Question: Explain the disease:
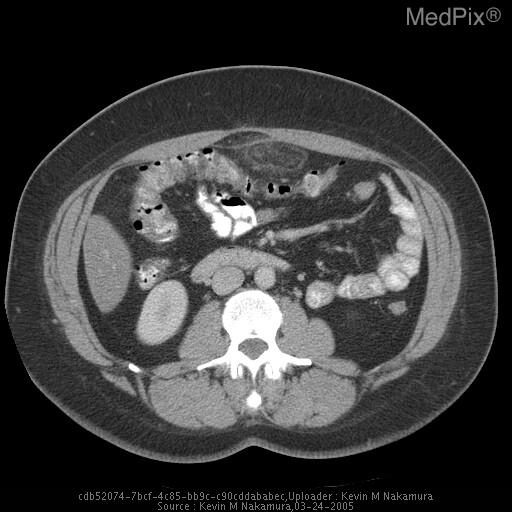
Answer: The disease is discussed as: Omental torsion is a rare diagnosis - only 250 cases have been reported.  They may be thought of as primary or secondary.  Primary factors that predispose a patient to this condition include an accessory omentum, bifid omentum, irregular accumulations of omental fat in the obese, and a narrowed omental pedicle.  The higher incidence of right-sided torsion is thought to be due to the greater size and mobility of omentum on that side.  Secondary torsion is more common, and is usually associated with cysts, tumors, foci of intraabdominal inflammation, postsurgical scarring, or hernia sacs.

Clinically, this is rarely diagnosed prior to surgery.  It usually presents suddenly with signs of peritoneal irritation in the affected area of the abdomen.  Patients may experience nausea, vomiting, or low-grade fever.  Two thirds of patients have mild leukocytosis.  Half of patients have a palpable mass.  With these symptoms, it is not surprising that it is usually mistaken for appendicitis, acute cholecystitis, or adnexal pathology.